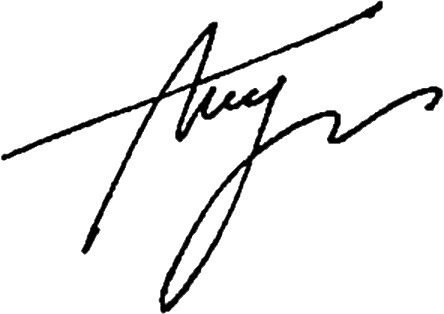
Signature of: oleksandr turchynov